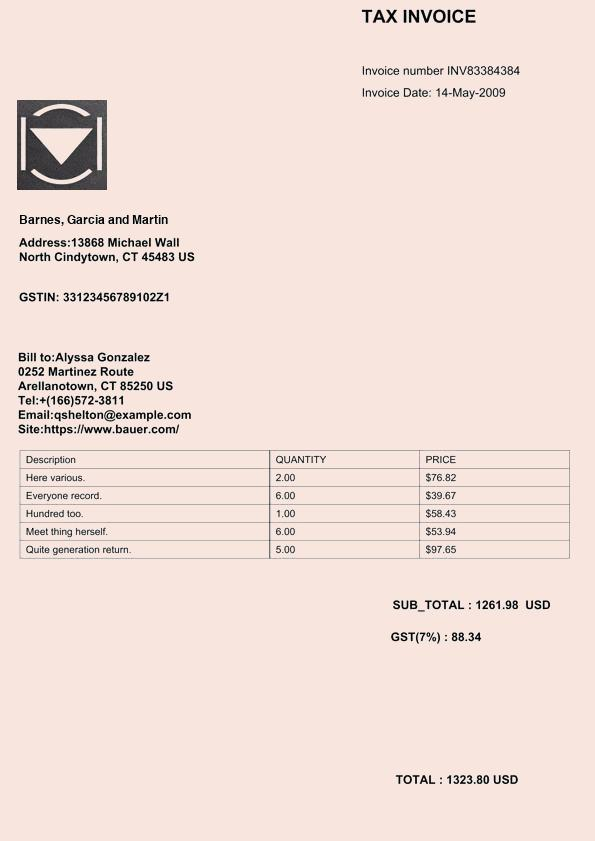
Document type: Invoice